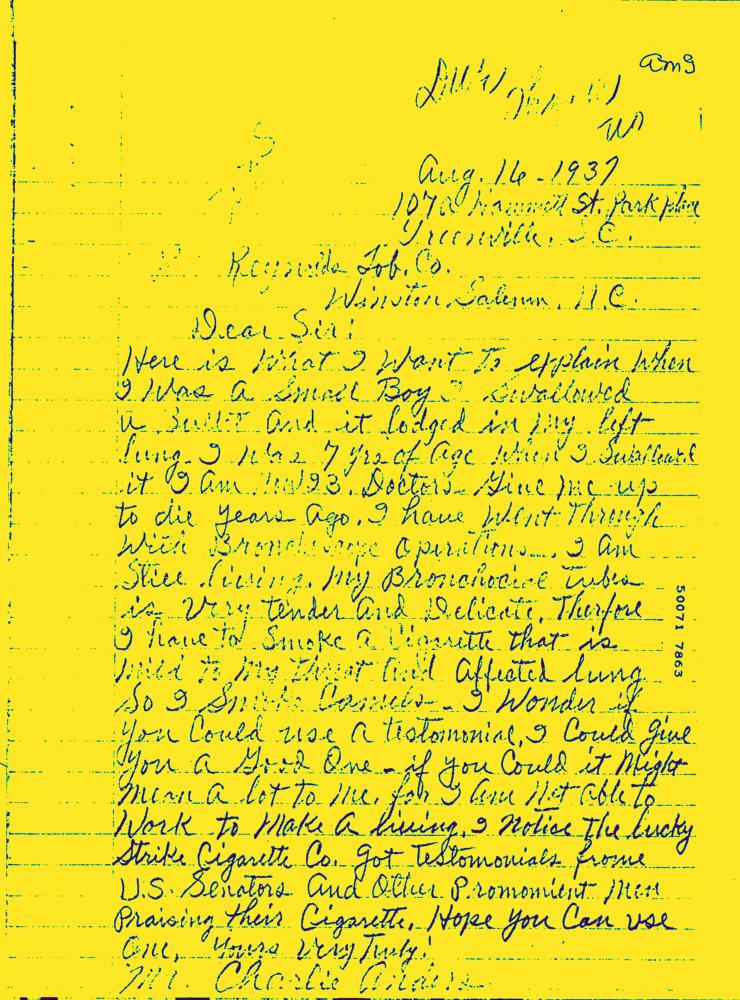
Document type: Hand-Written